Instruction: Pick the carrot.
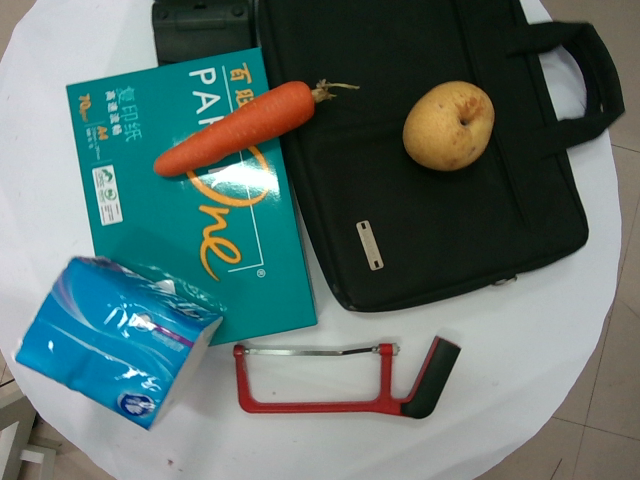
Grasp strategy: vertical